Question: What is the suspected problem?
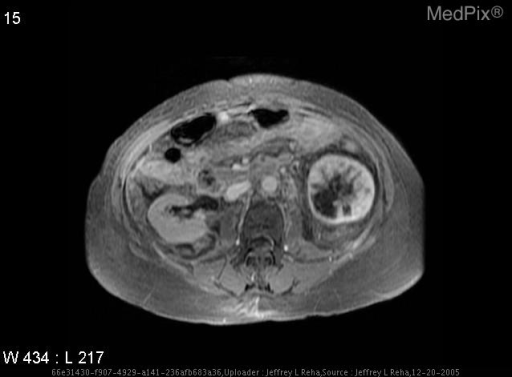
Answer: The findings suggest Ultrasound of the L kidney shows mild hydronephrosis and a 7.5 by 5.5 cm mass located in the lower pole of the kidney.

MRI: T1 axial image shows a low-intensity, homogenous mass within the L kidney that enhances with contrast and reveals a well-defined capsule.  T2 coronal section shows a high-intensity homogenous mass in the lower pole of the L kidney. Renal oncocytoma- T1 axial with contrast shows a well encapsulated mass in the L kidney. The patient might have a history of The patient was a 39 y/o female admitted for a laproscopic BSO.  On the night of surgery the patient became anuric and was noted to have an increasing BUN and creatinine..